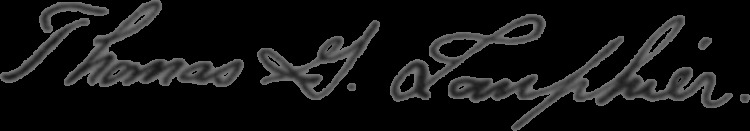
Signature of: thomas george lanphier sr